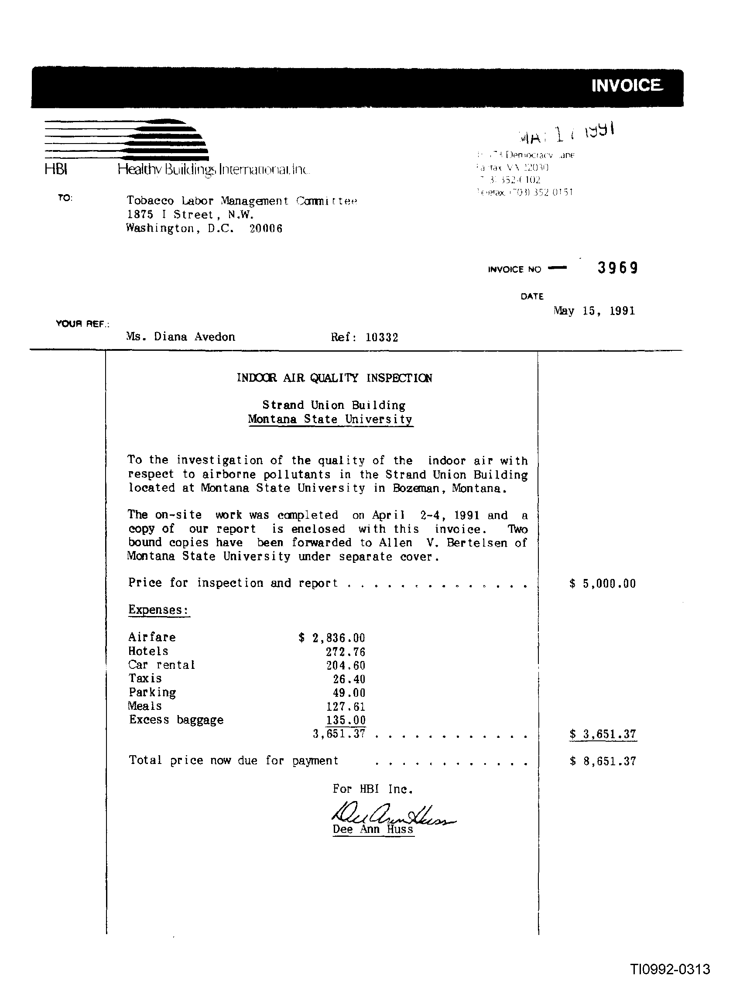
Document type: Invoice